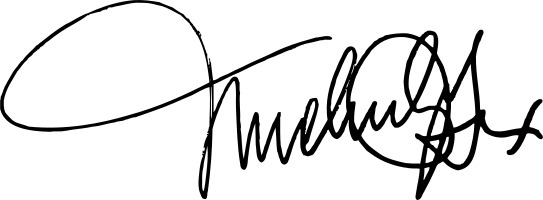
Signature of: michael j fox